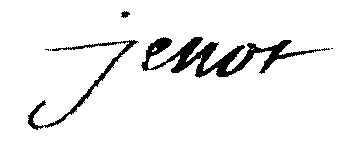
Signature of: jean françois jenot